Retrieve the amount in words, amount in figures, name of the payee, date on the cheque, and the bank name from the image.
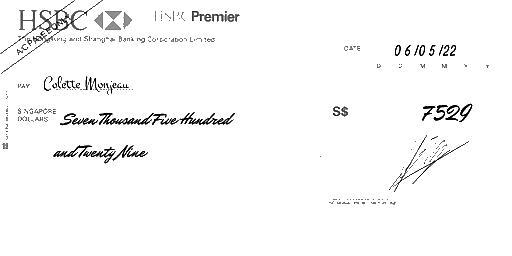
amt_in_words: Seven Thousand Five Hundred and Twenty Nine
amt_in_figures: 7529
payee_name: Colette Monjeau
bank_name: HSBC
cheque_date: 06/05/22